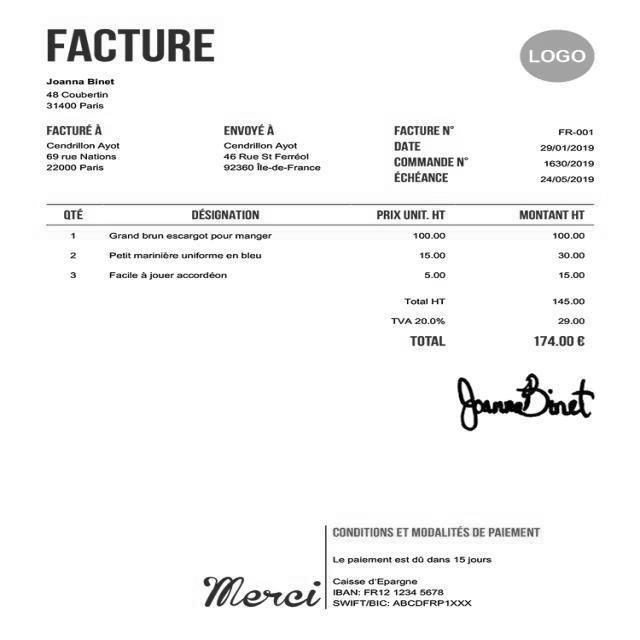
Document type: Invoice